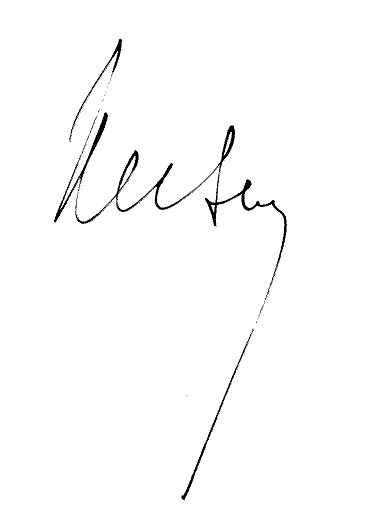
Signature of: marc chevalier